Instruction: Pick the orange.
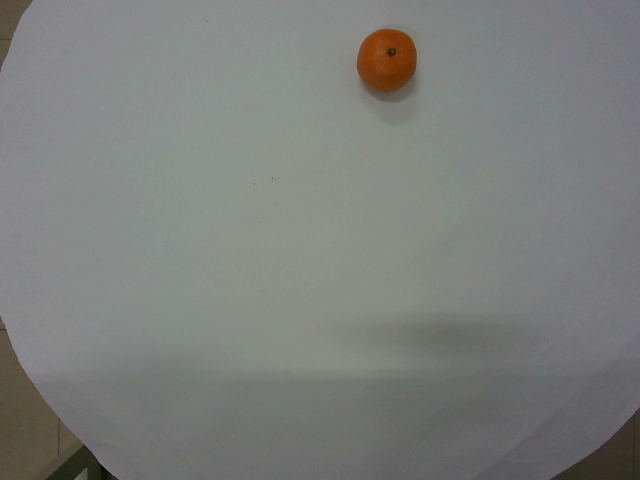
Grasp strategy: vertical